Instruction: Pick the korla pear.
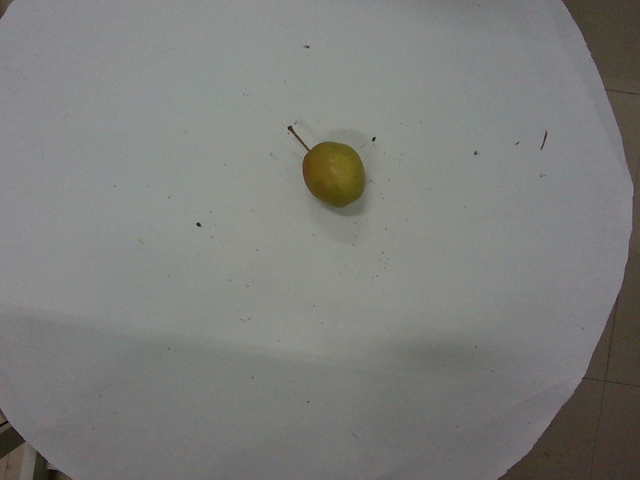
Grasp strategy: vertical